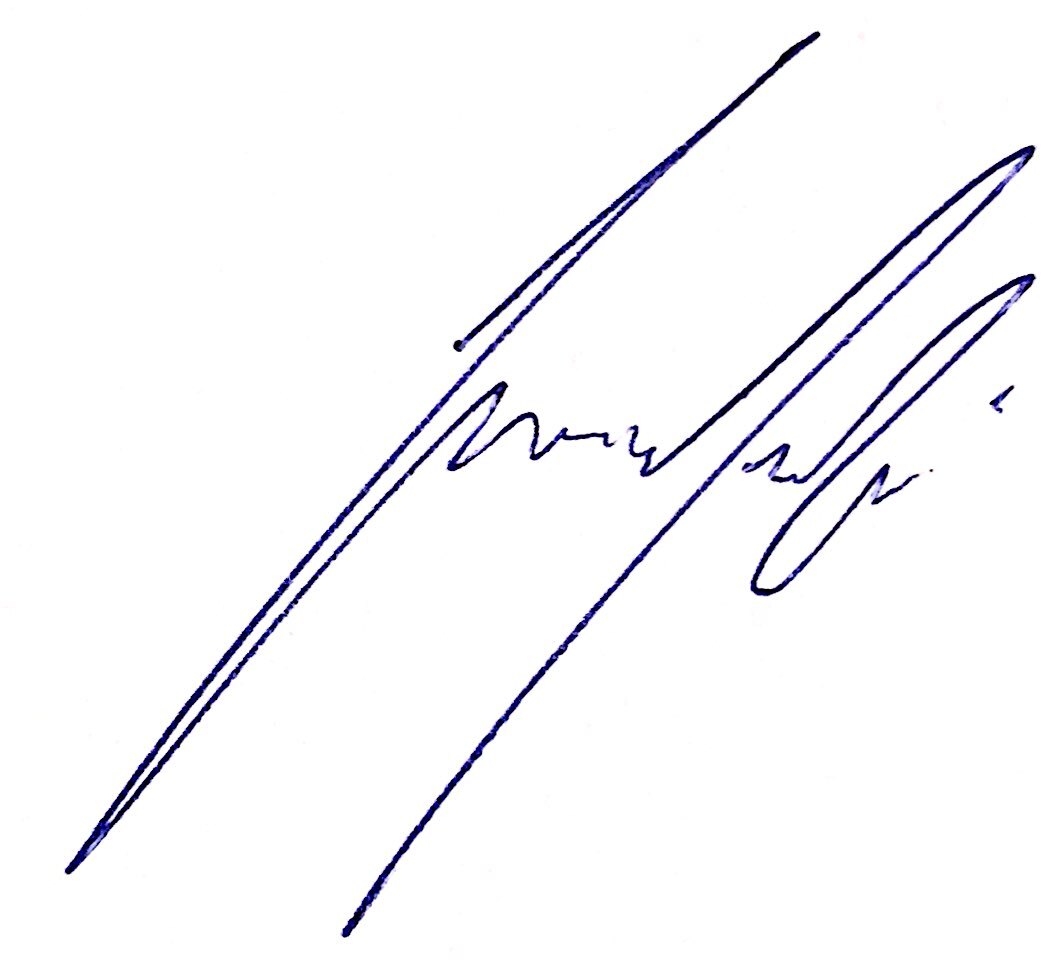
Signature of: andi gabriel grosaru